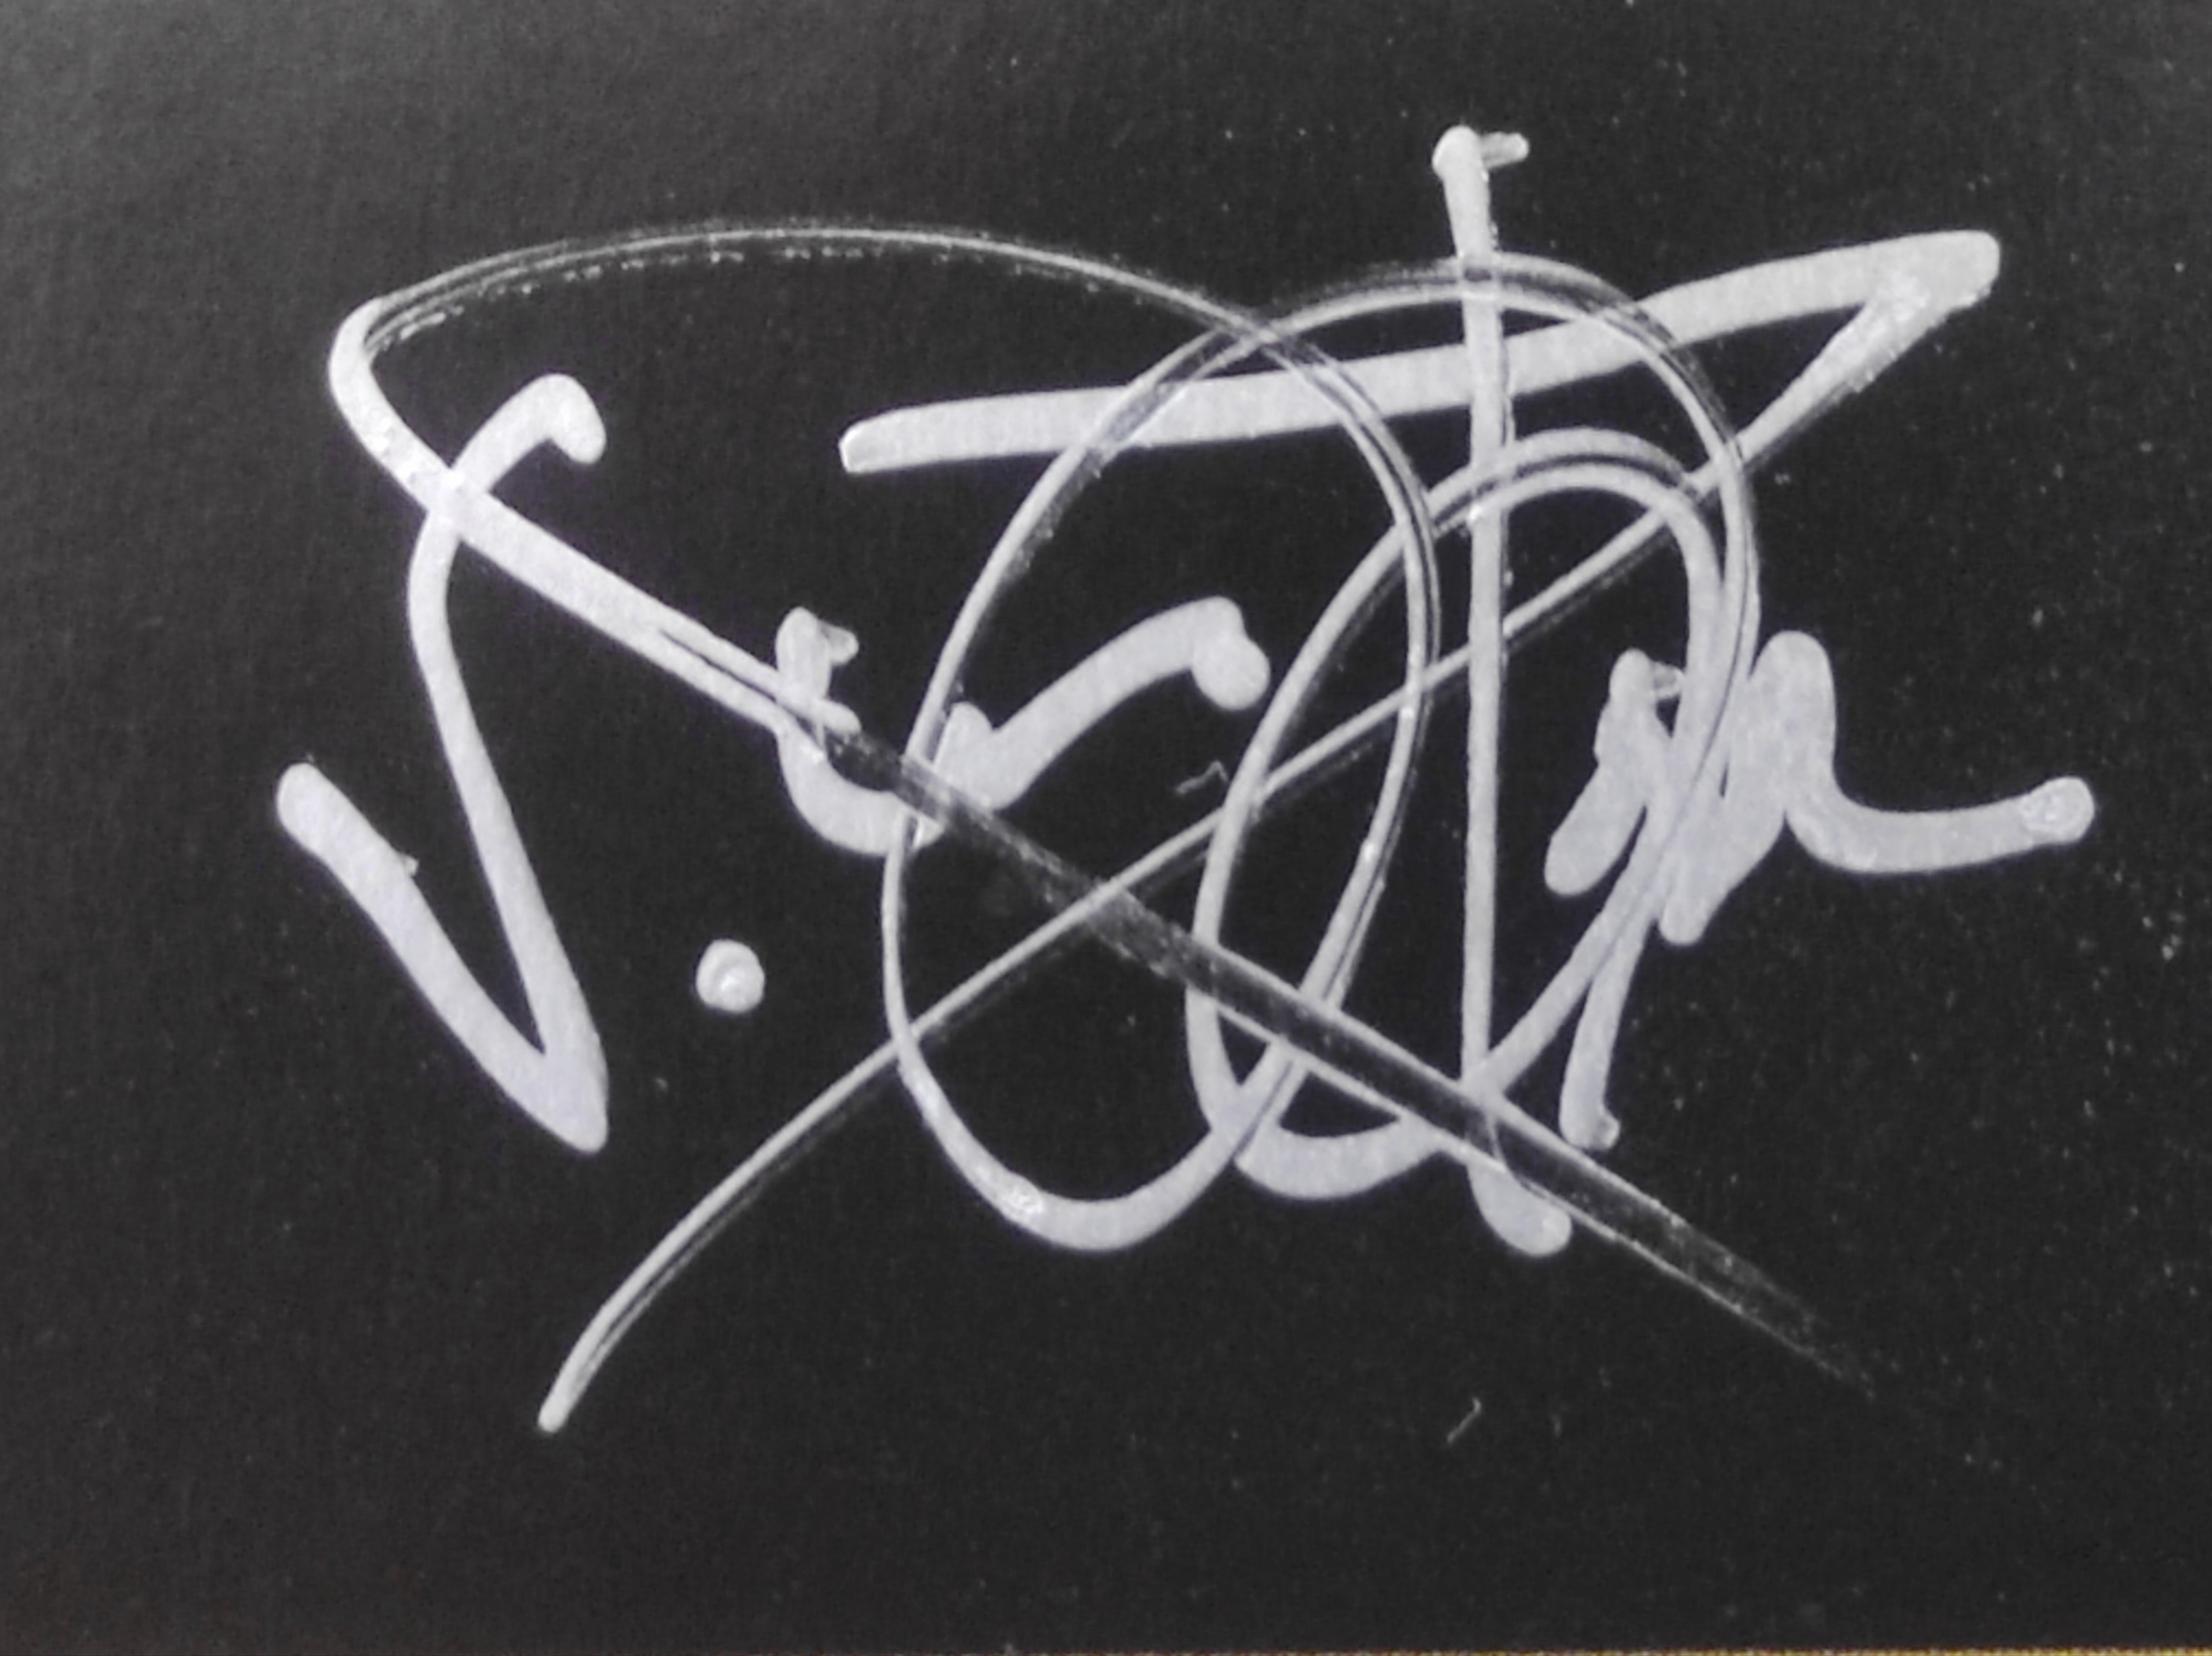
Signature of: víctor uris